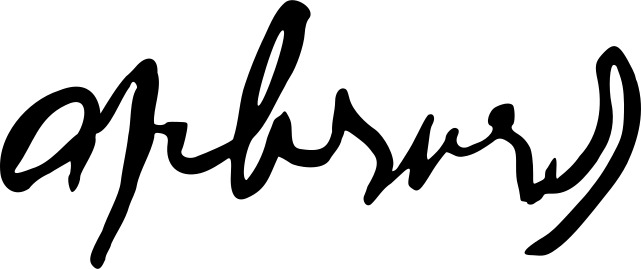
Signature of: mikhail frunze